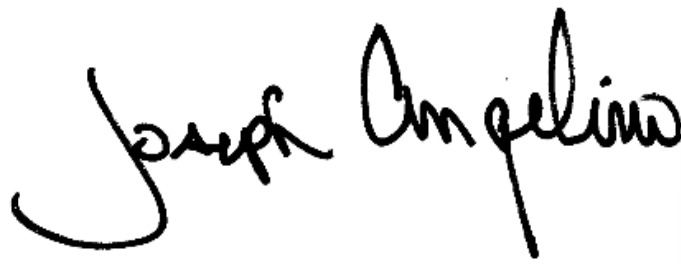
Signature of: joe angelino